Question: How is the history relevant to the case?
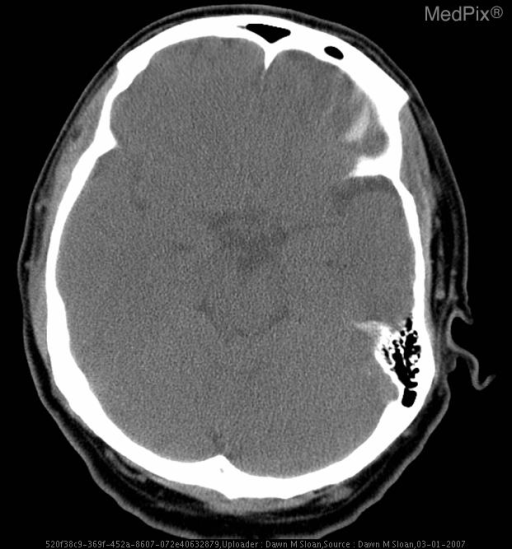
Answer: The patient's history of 47 yo man with 6 month Hx of headaches - now reports experiencing “worst headache of his life” accompanied by nausea, vomiting, and dizziness. Pt notes waking up with a mild headache on the day of admission, unrelieved by caffeine consumption, that progressively worsened. The pain was sharp, but throbbing and located behind his left eye and radiating posteriorly. is key in understanding the case.